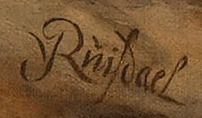
Signature of: jacob van ruisdael